Question: What is the address or location of the property listed in the document?
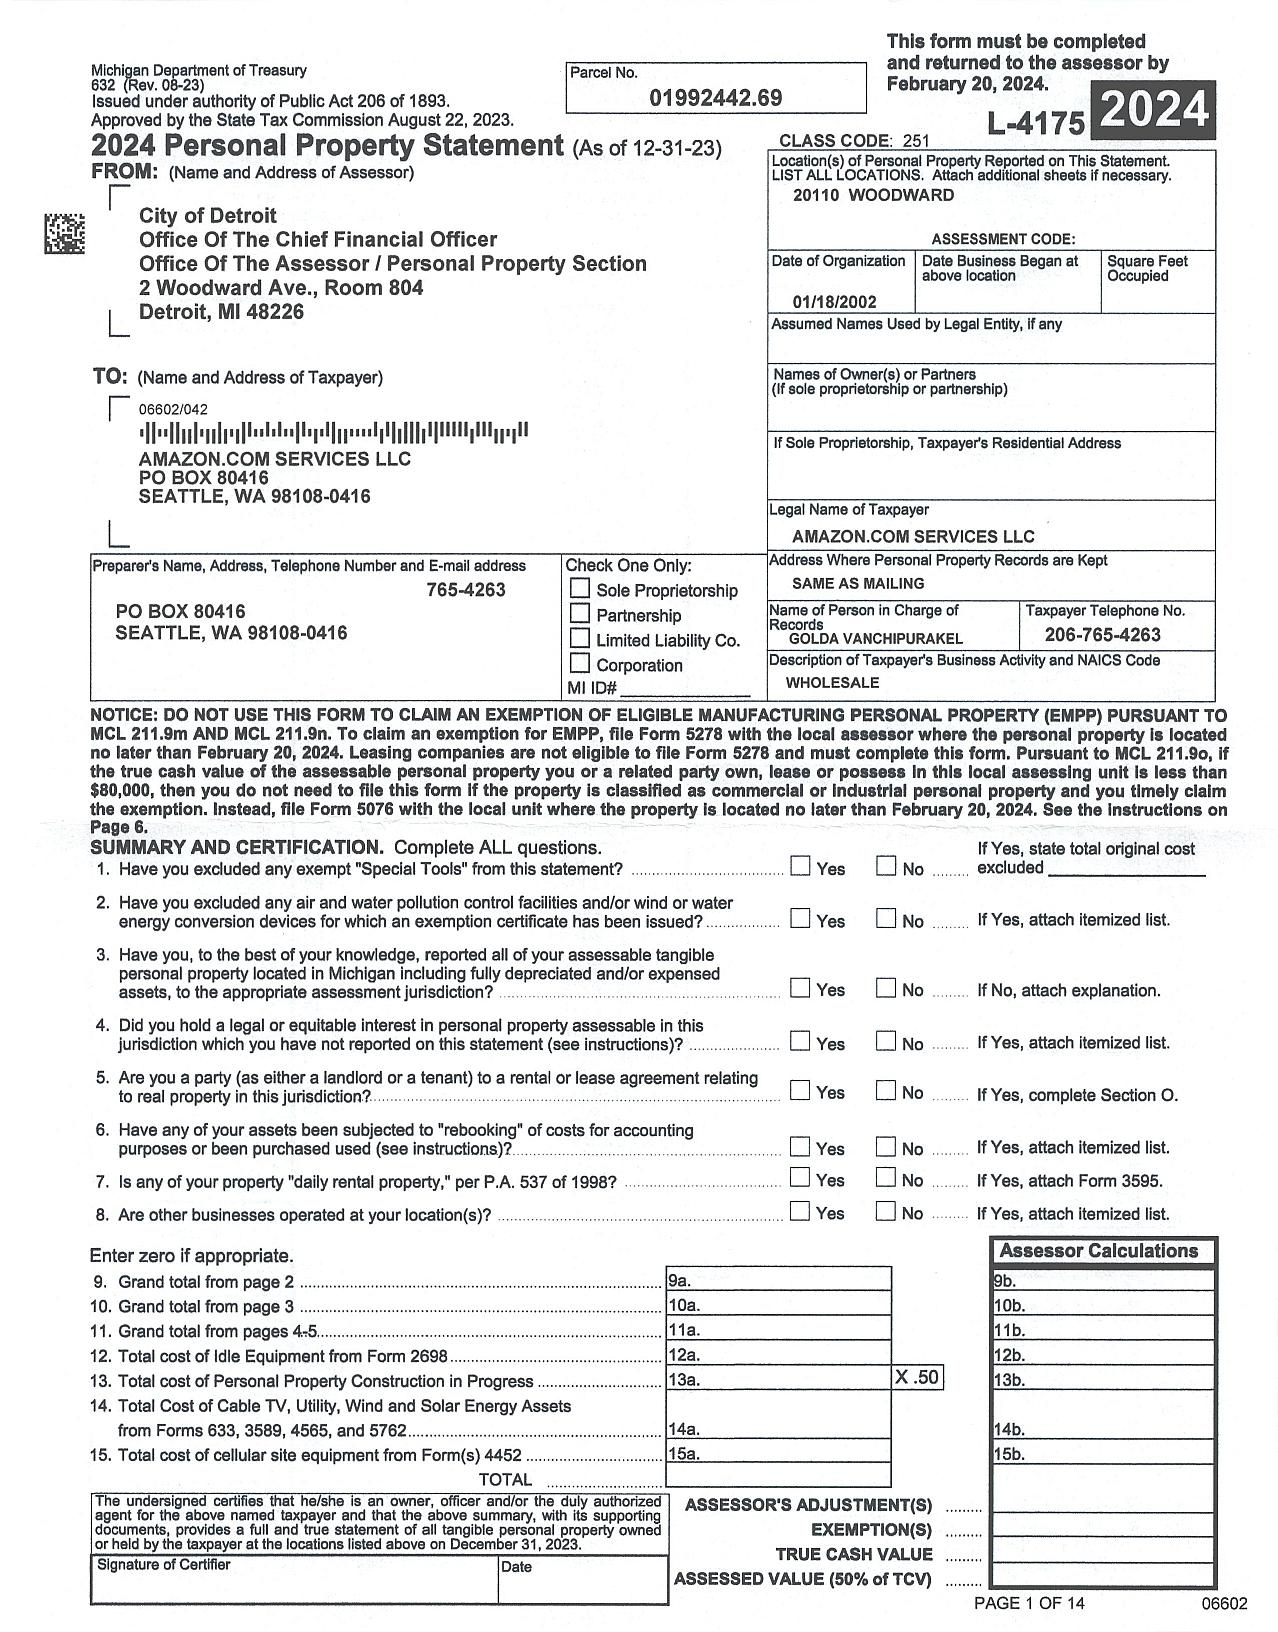
Answer: "20110 WOODWARD"